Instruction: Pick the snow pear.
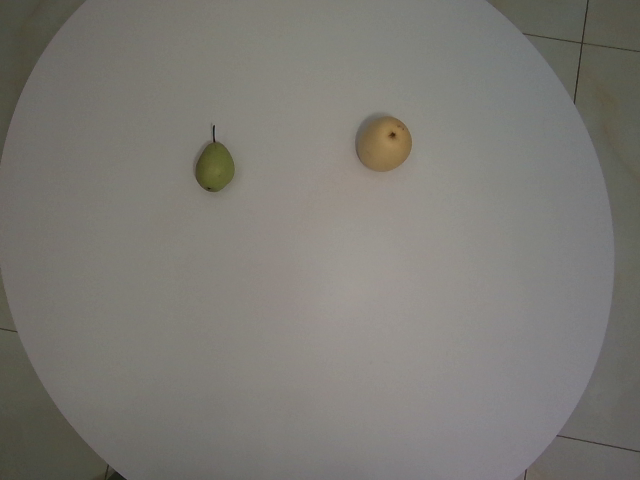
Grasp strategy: vertical